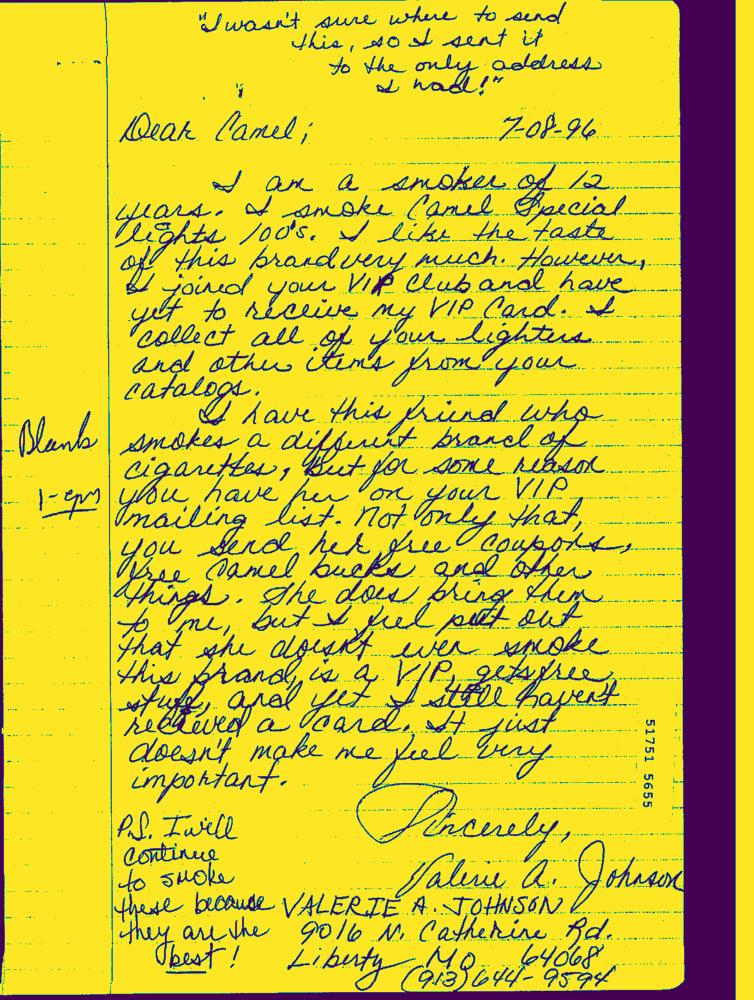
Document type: Hand-Written